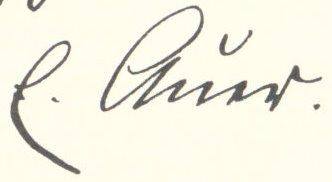
Signature of: erhard auer